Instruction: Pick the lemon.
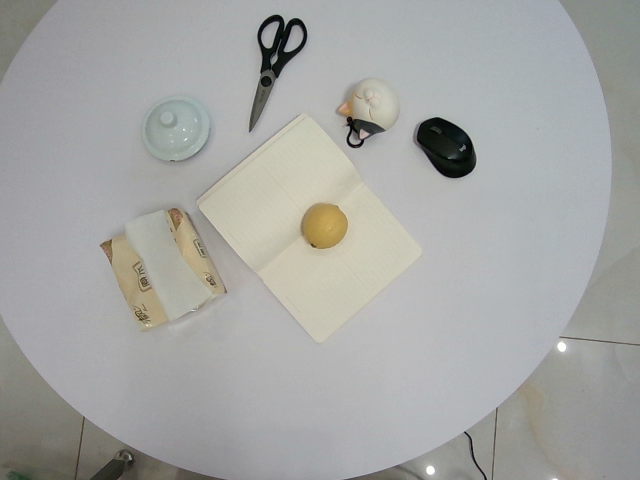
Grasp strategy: vertical